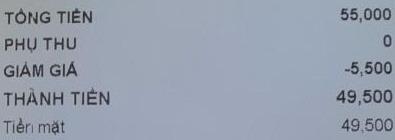
TỔNG TIỀN 55,000
PHỤ THU 0
GIẢM GIÁ -5,500
THÀNH TIỀN 49,500
Tiền mặt 49,500